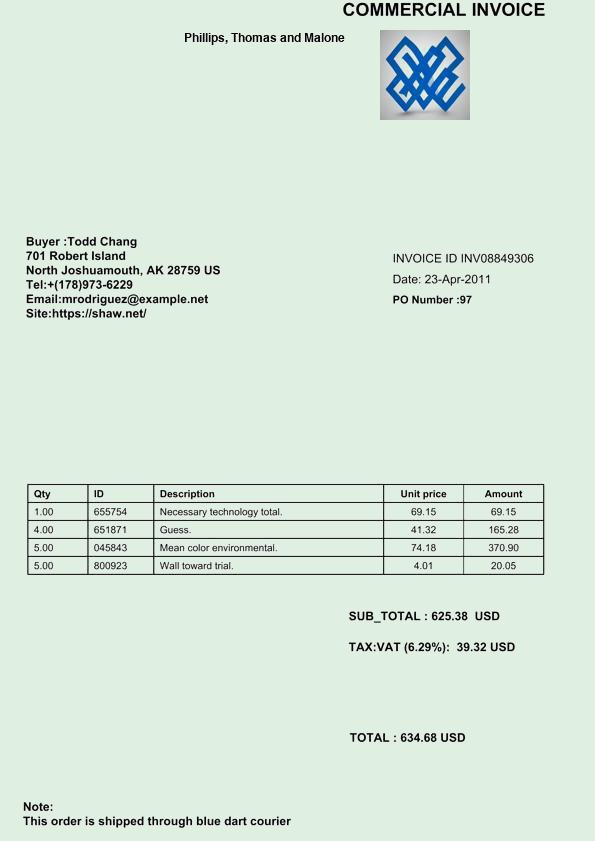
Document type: Invoice